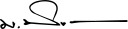
Signature of: pipat ratchakitprakarn